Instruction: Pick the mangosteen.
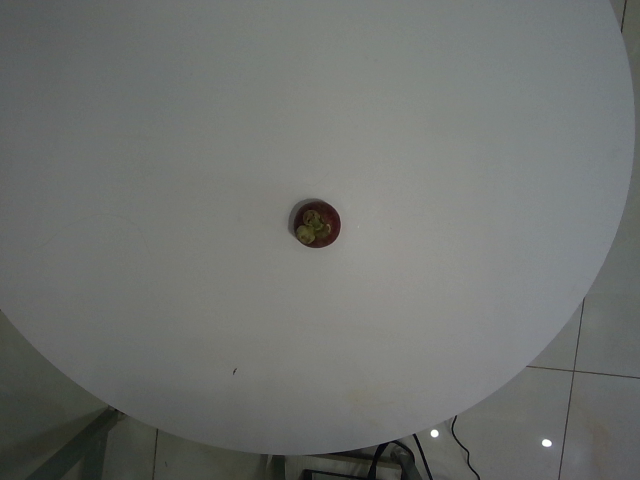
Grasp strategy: vertical